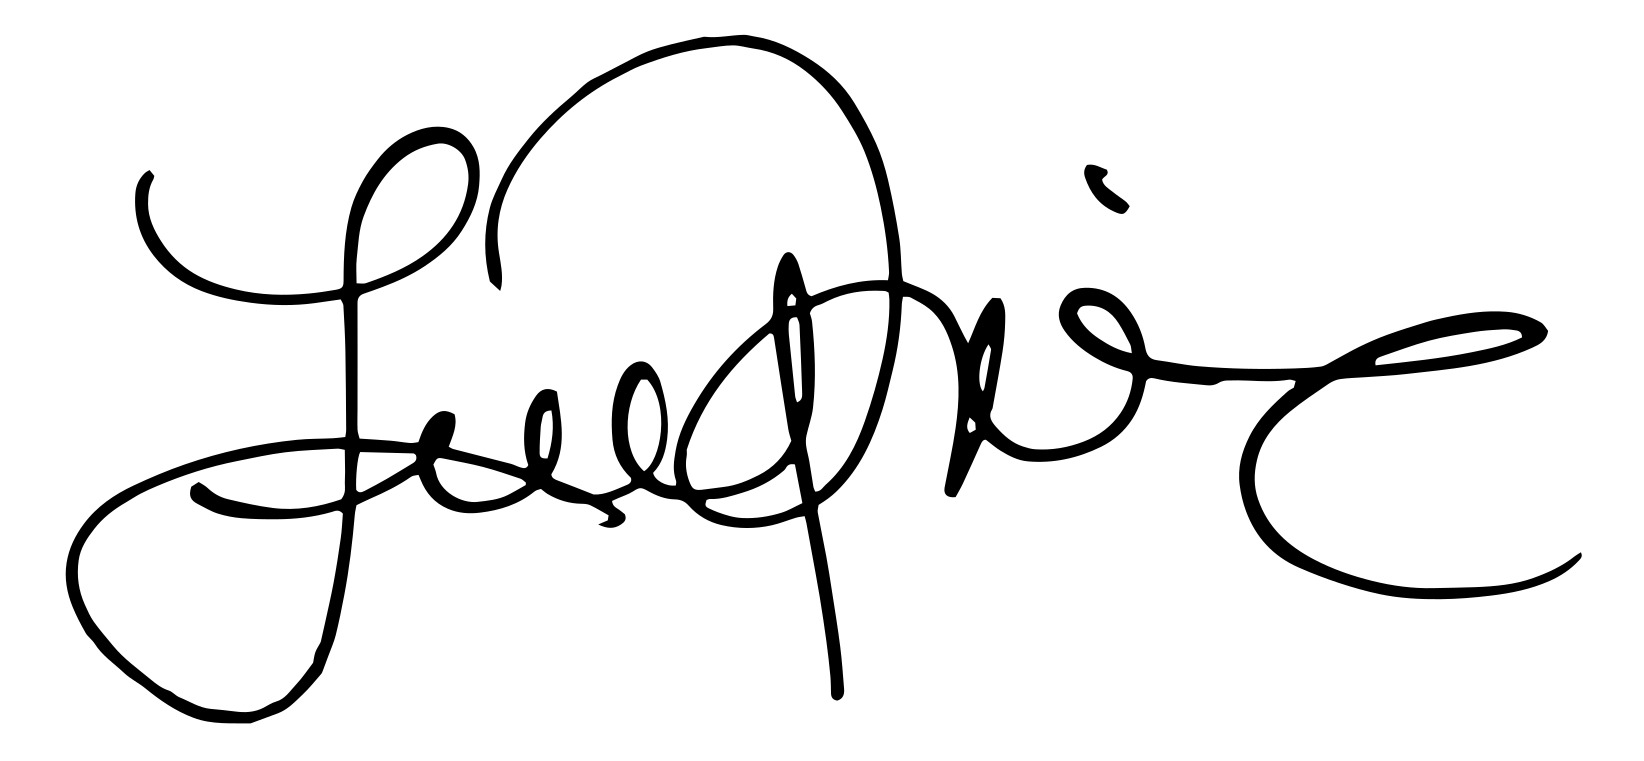
Signature of: lana parrilla